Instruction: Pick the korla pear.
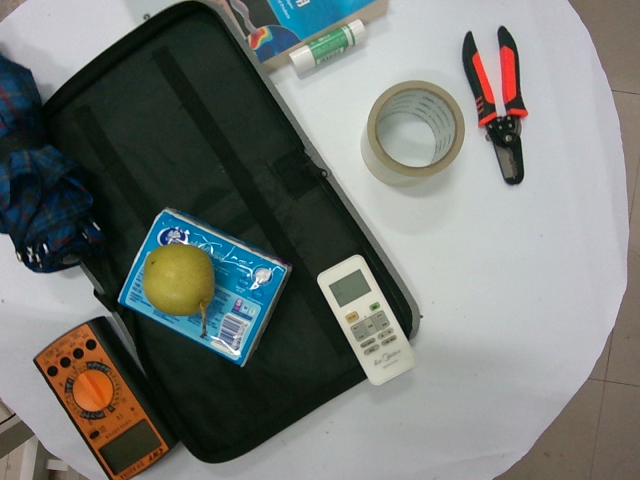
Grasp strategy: vertical